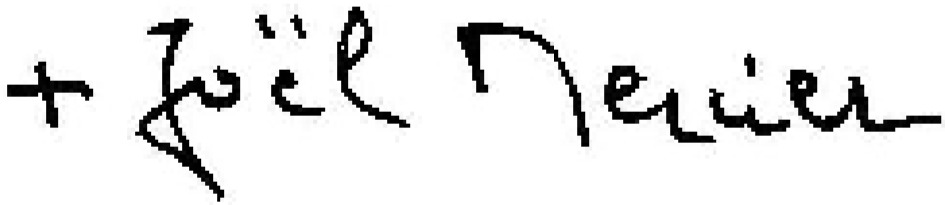
Signature of: joël mercier